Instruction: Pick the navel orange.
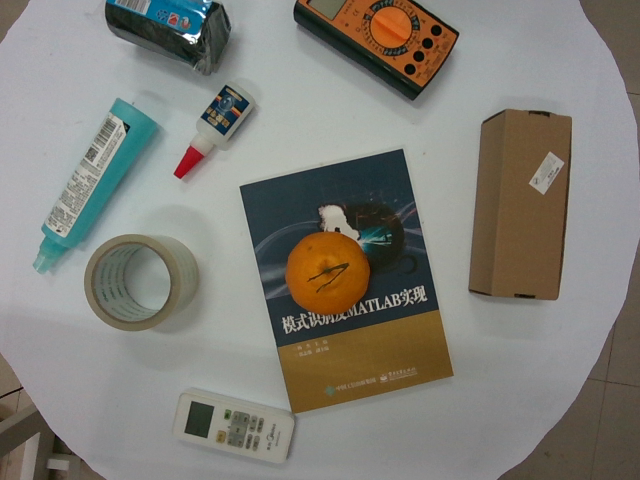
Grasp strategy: vertical